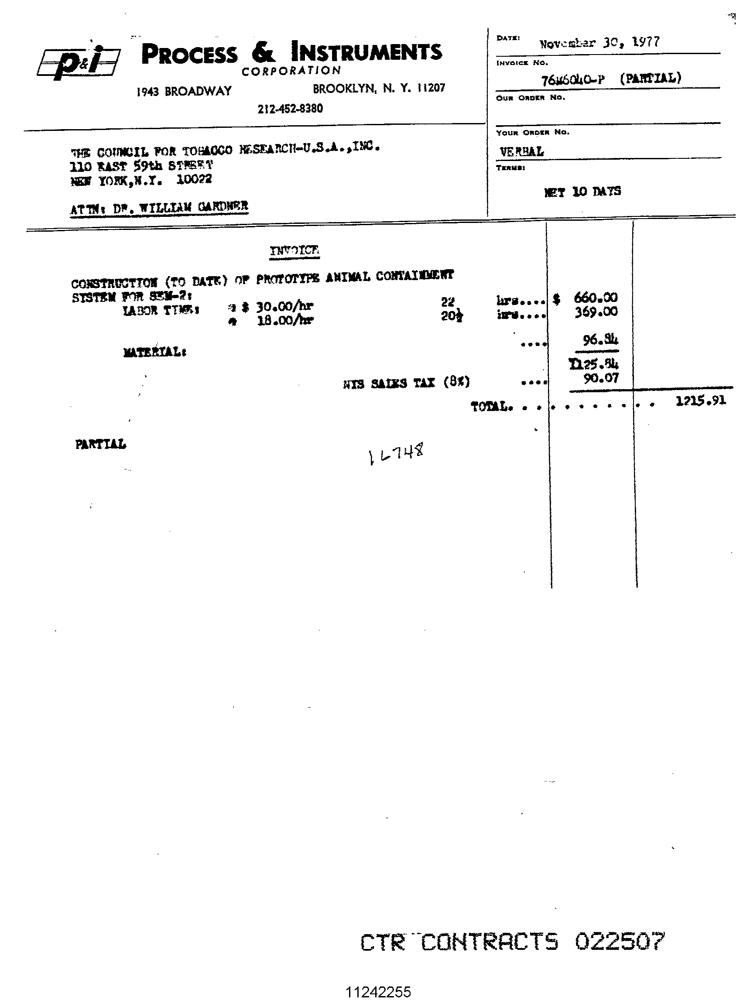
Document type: Invoice